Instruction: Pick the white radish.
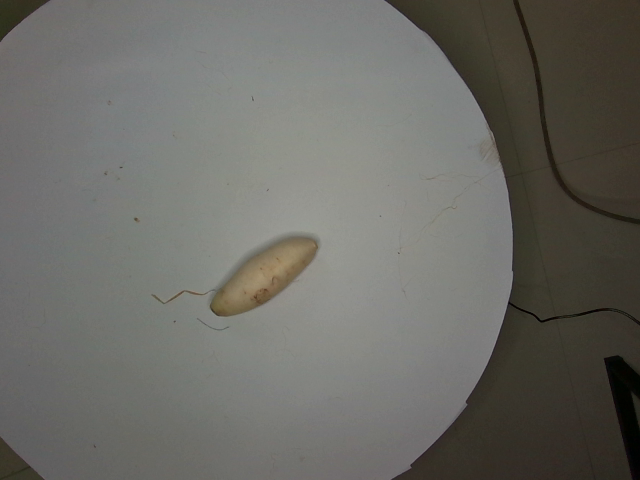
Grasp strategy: vertical